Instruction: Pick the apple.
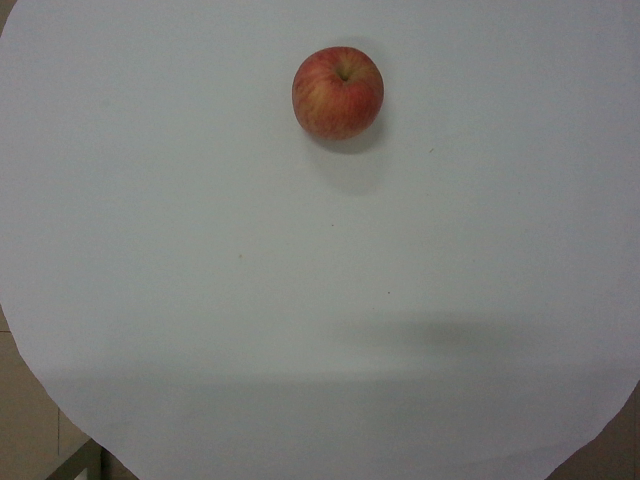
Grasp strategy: vertical